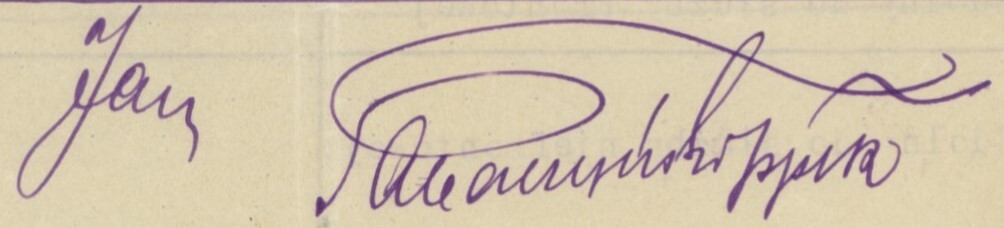
Signature of: jan tabaczyński